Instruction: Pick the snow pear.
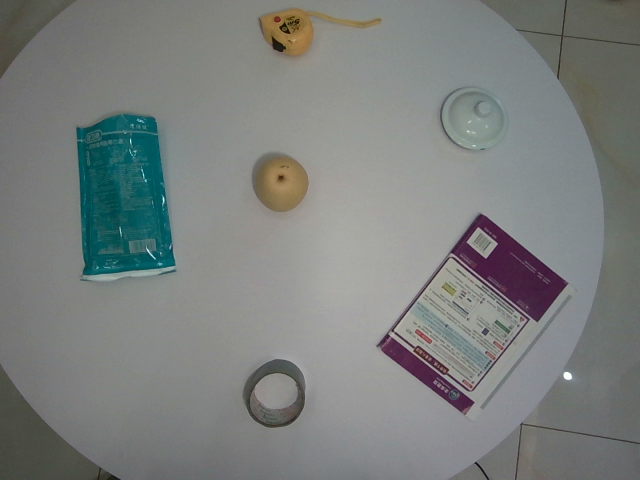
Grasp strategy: vertical